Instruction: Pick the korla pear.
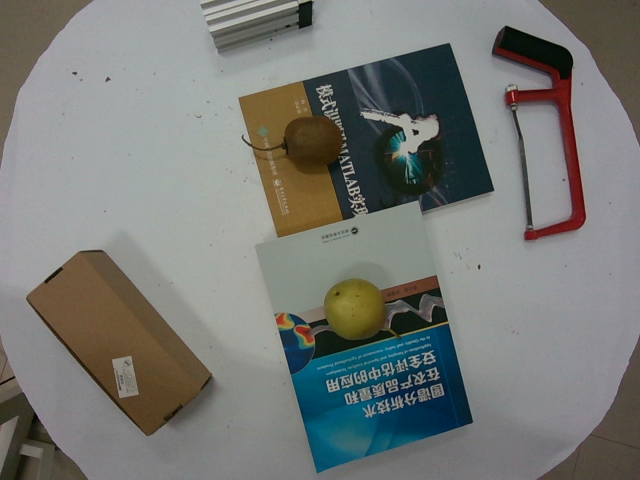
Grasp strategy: vertical